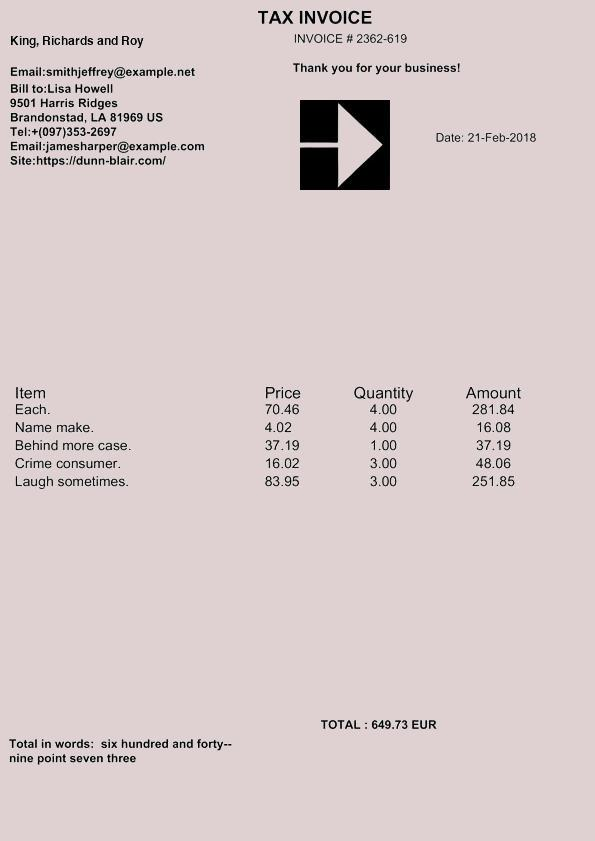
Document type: Invoice